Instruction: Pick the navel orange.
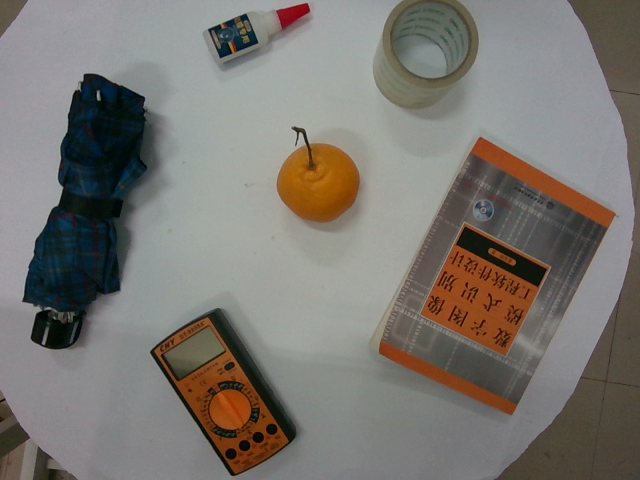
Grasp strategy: vertical